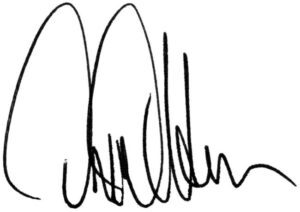
Signature of: drew hansen